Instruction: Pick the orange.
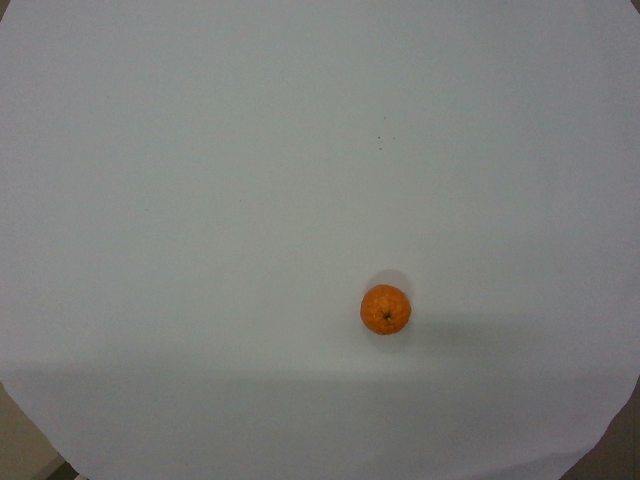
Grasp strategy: vertical